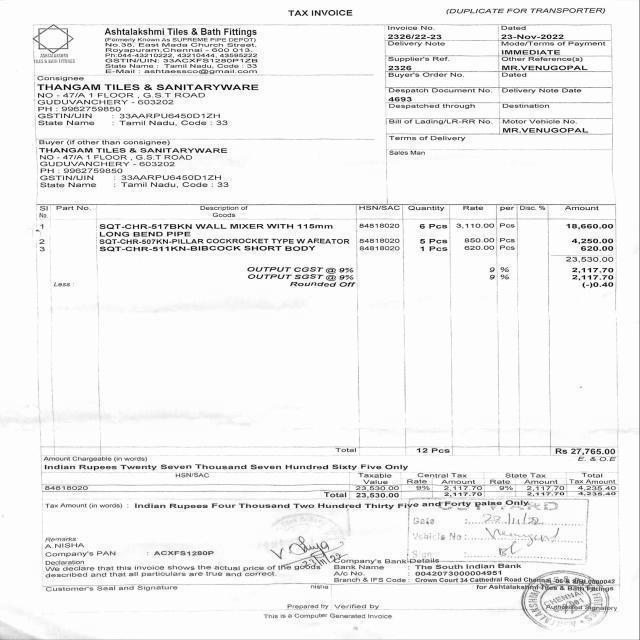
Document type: Invoice